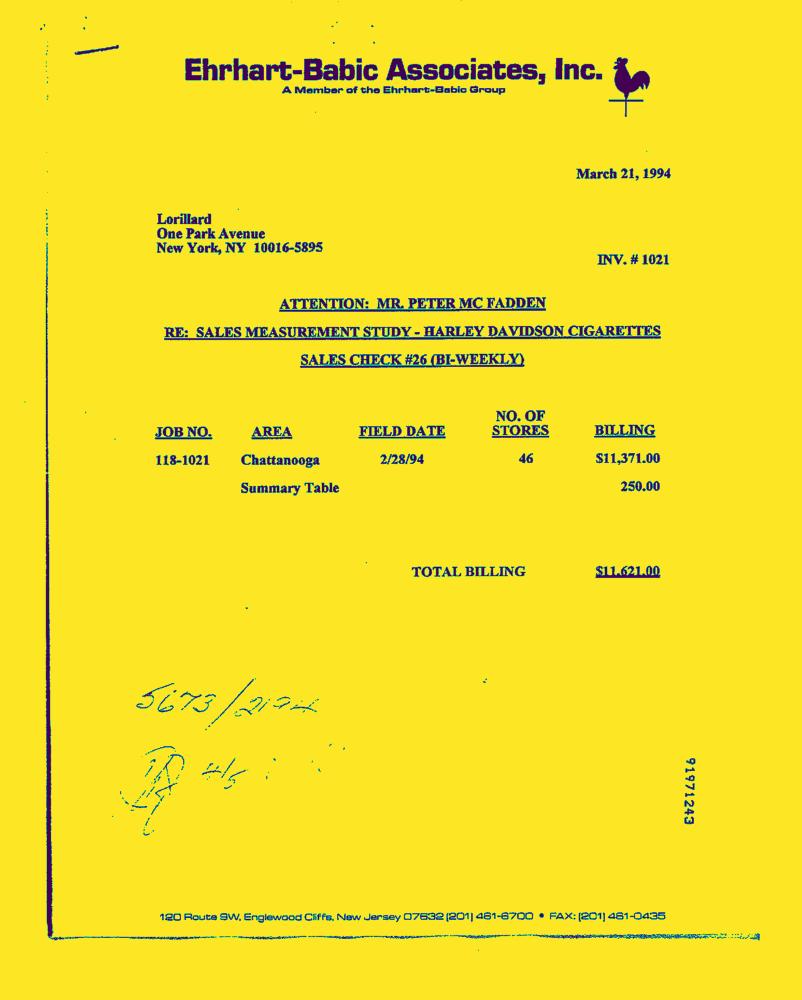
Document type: Invoice-Doc